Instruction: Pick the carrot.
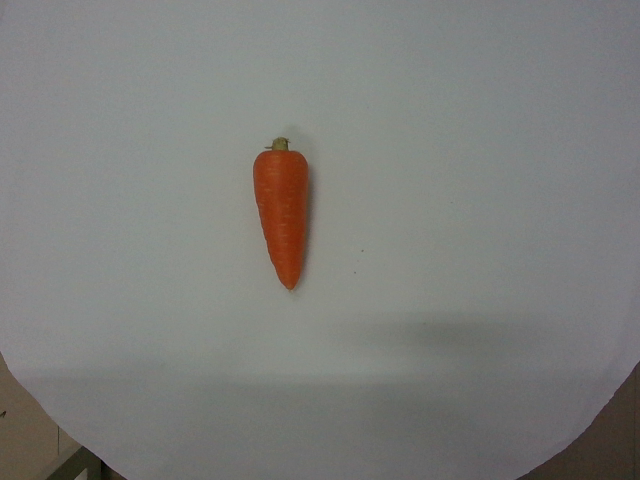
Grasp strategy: vertical